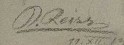
Signature of: karl reiss